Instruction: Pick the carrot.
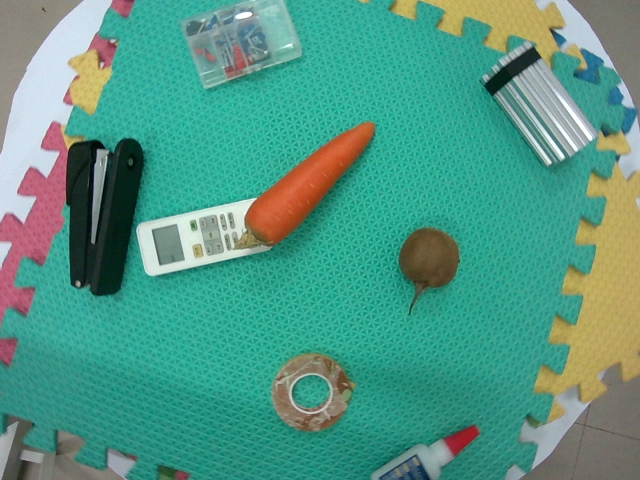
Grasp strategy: vertical